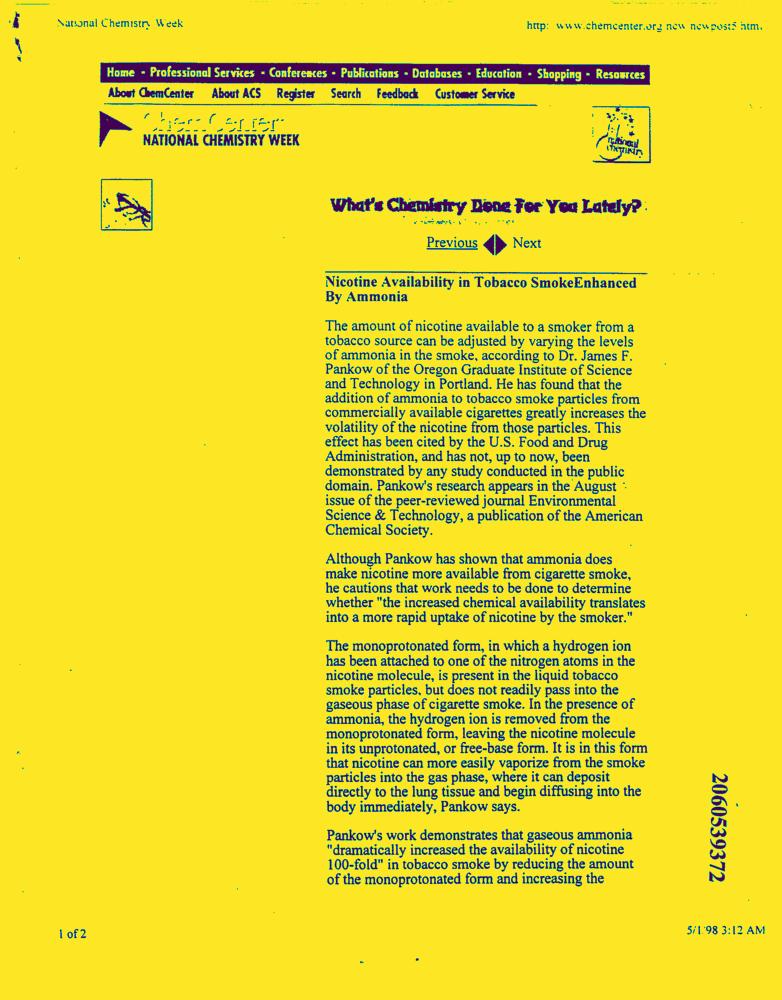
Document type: News-Article